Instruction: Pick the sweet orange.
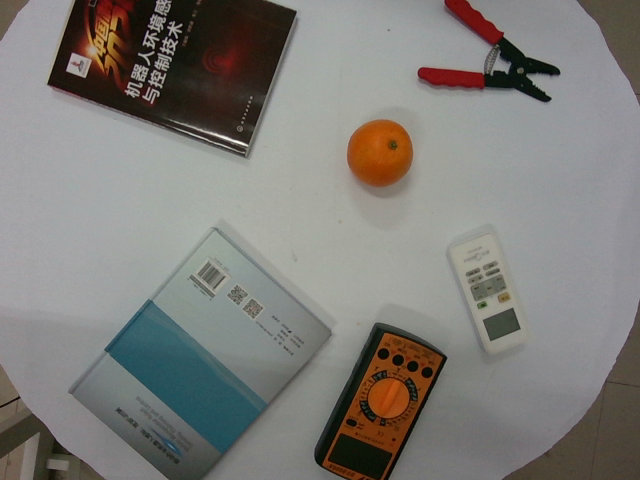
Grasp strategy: vertical